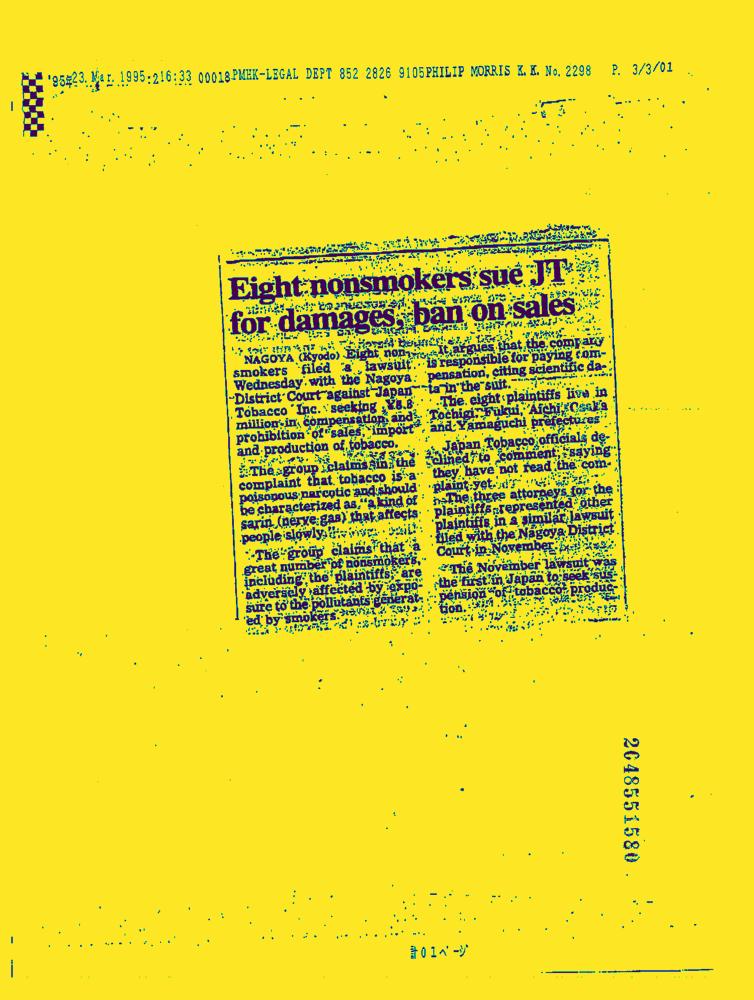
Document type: News-Article